Question: Which state is mentioned in the document?
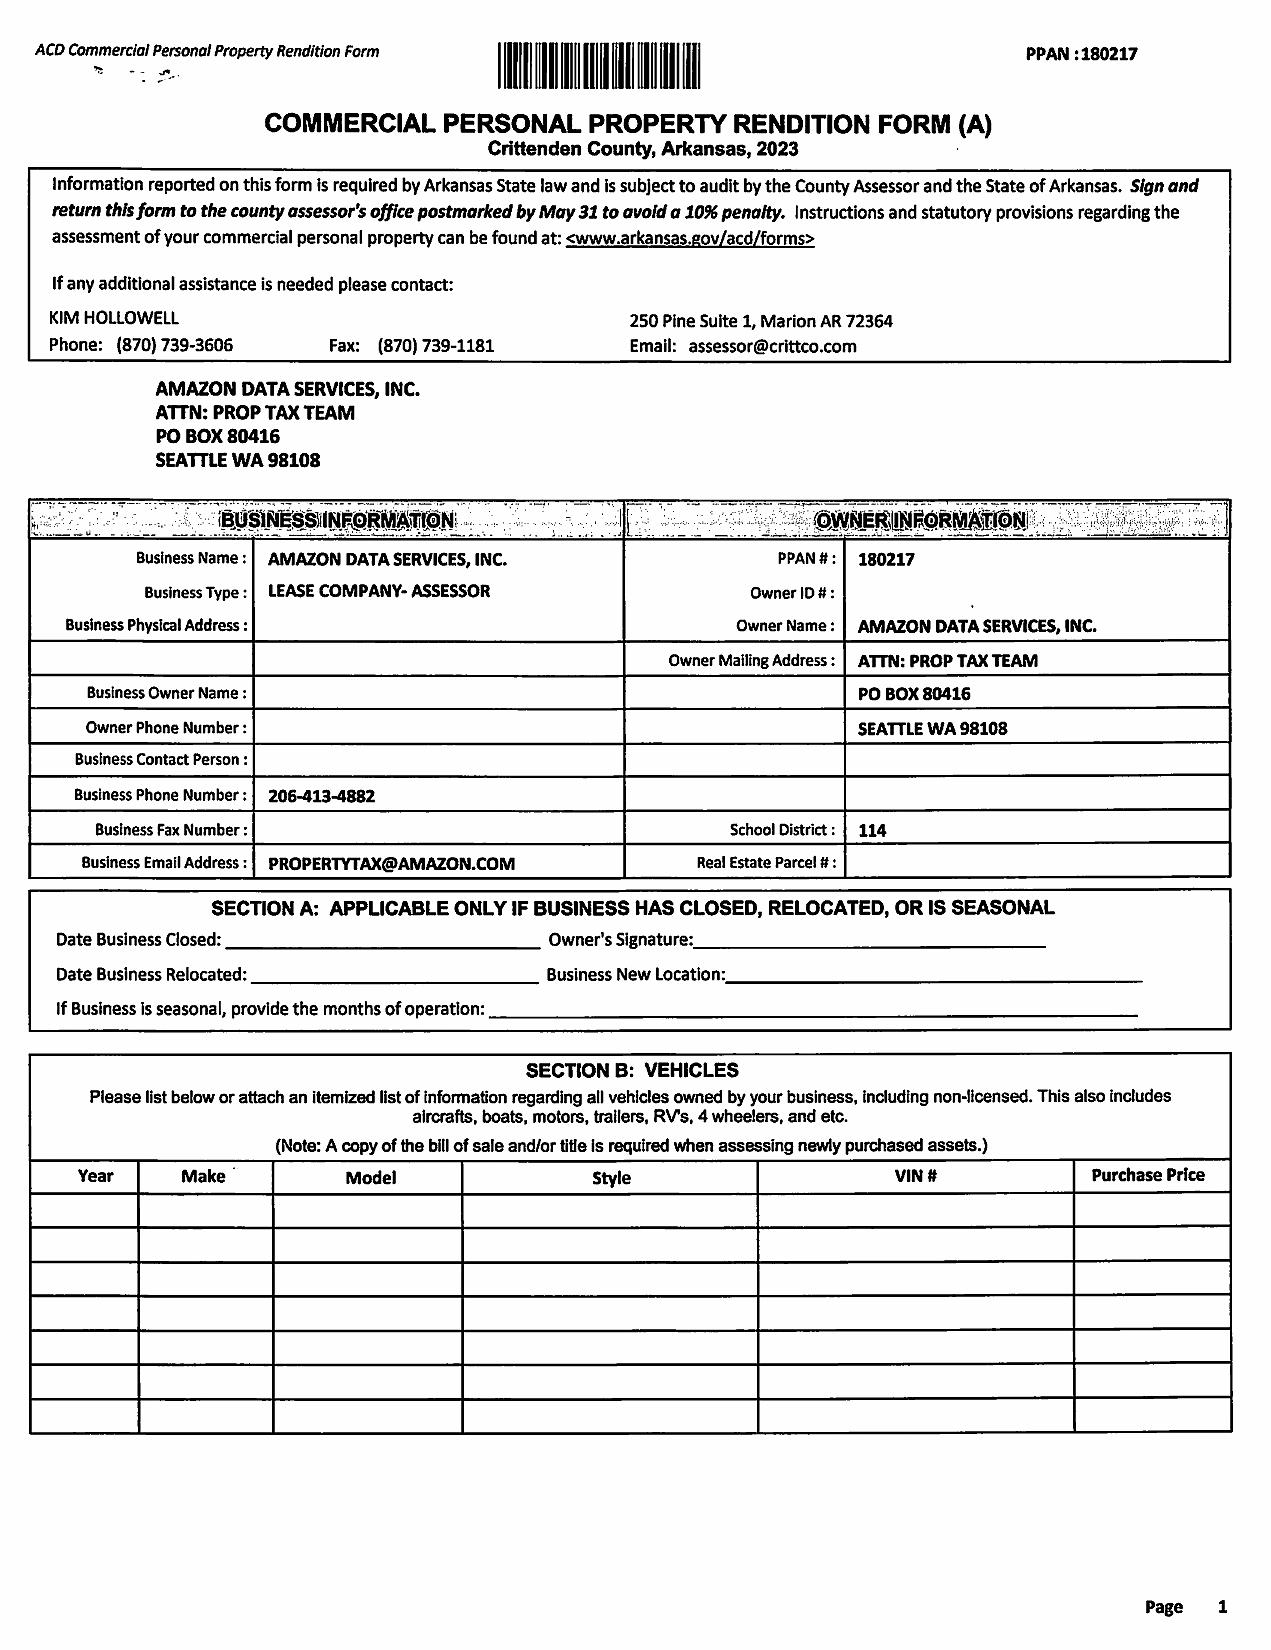
Answer: "Arkansas"